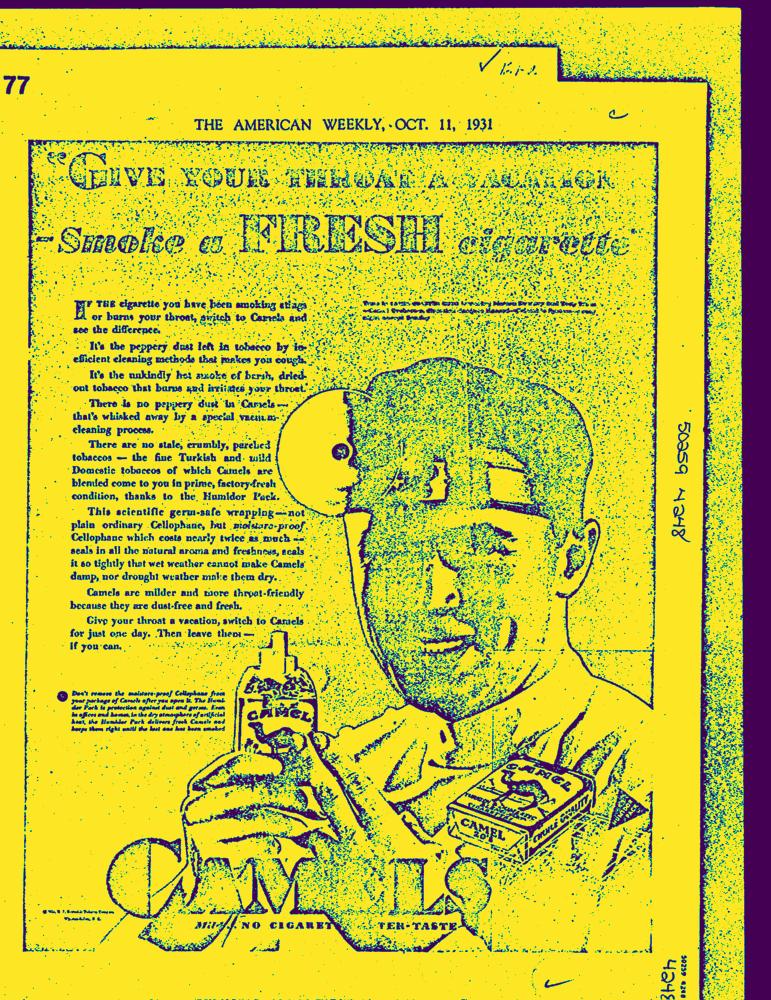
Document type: AD